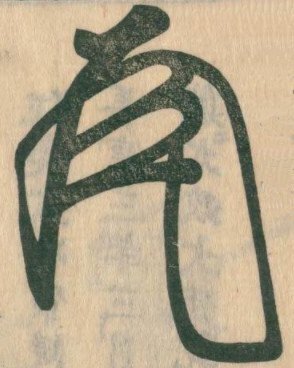
Signature of: ashikaga yoshimasa